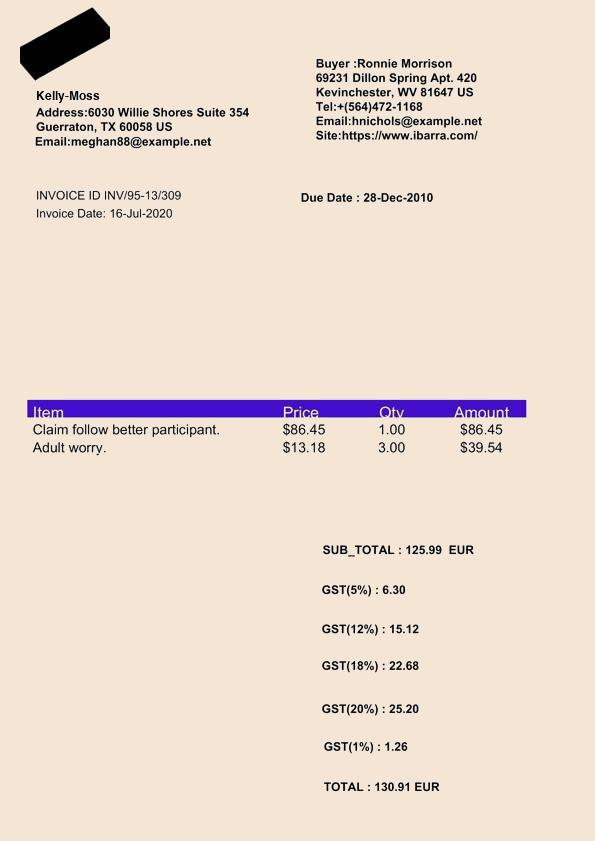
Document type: Invoice